Question: What might the diagnosis be?
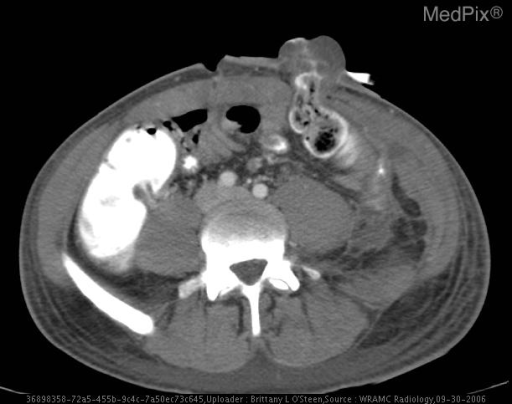
Answer: The possible diagnosis includes PolyTrauma from multiple ballistics.